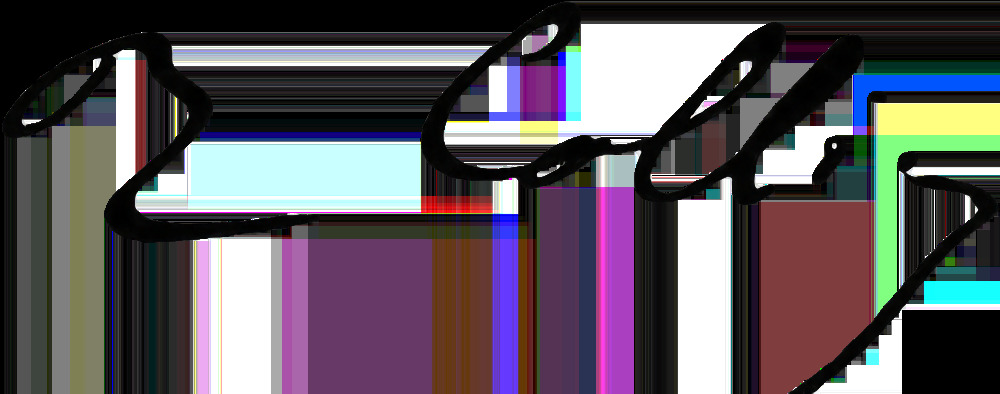
Signature of: raphaël collin